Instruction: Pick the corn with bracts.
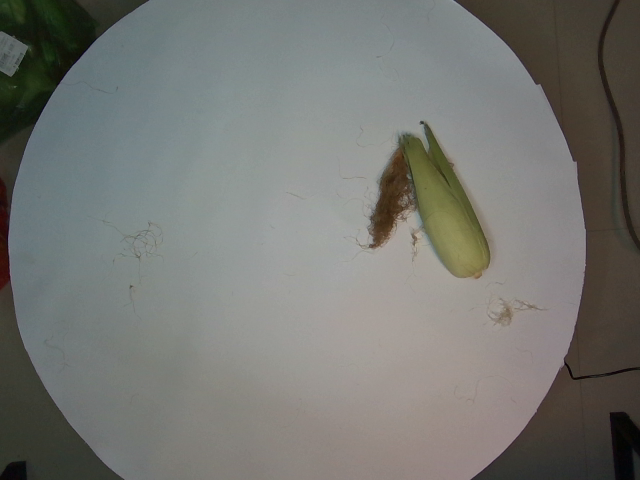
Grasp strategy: vertical